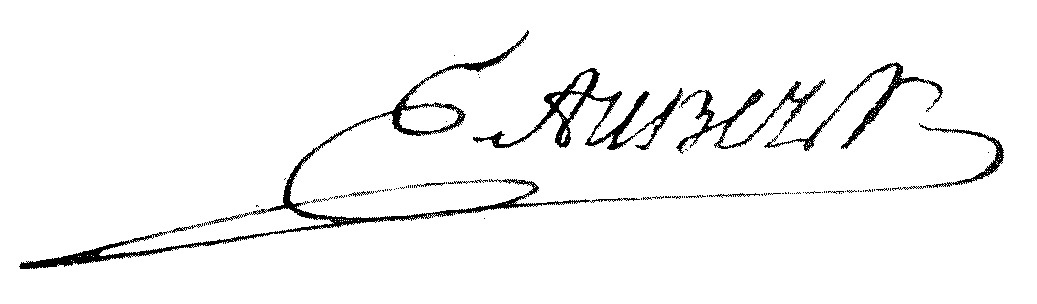
Signature of: edme aubert